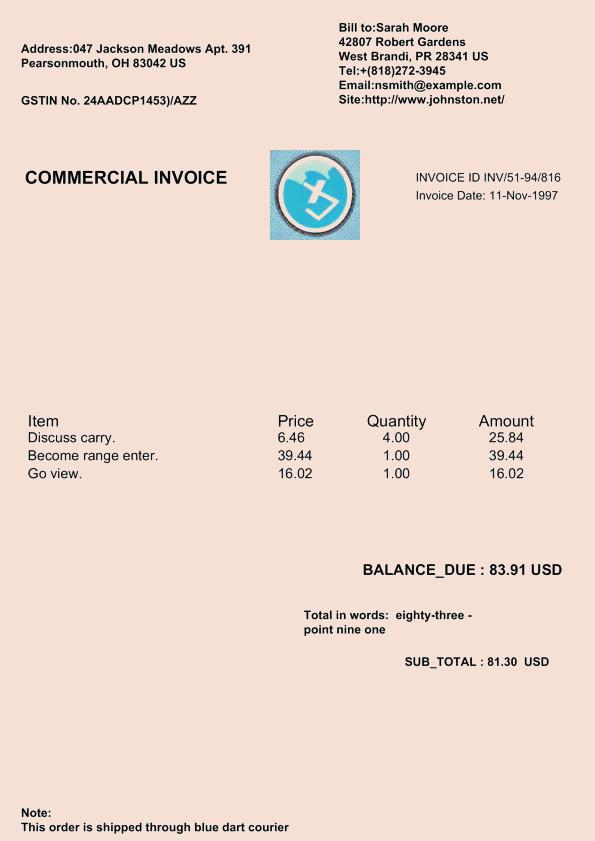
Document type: Invoice